Question: What could the diagnosis suggest?
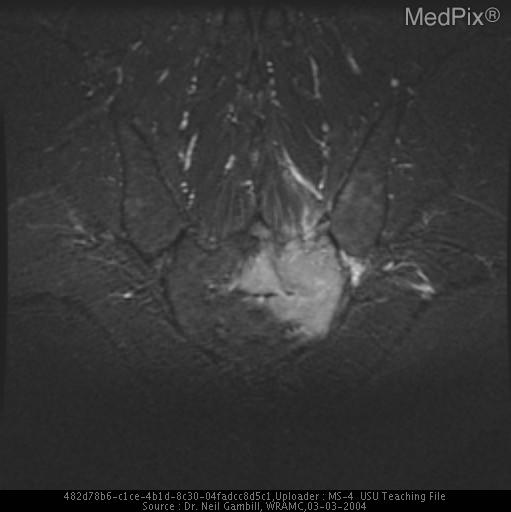
Answer: The possible diagnosis includes metastatic disease, primary bone tumor, lymphoma, multiple myeloma, giant cell tumor, and chondroma.